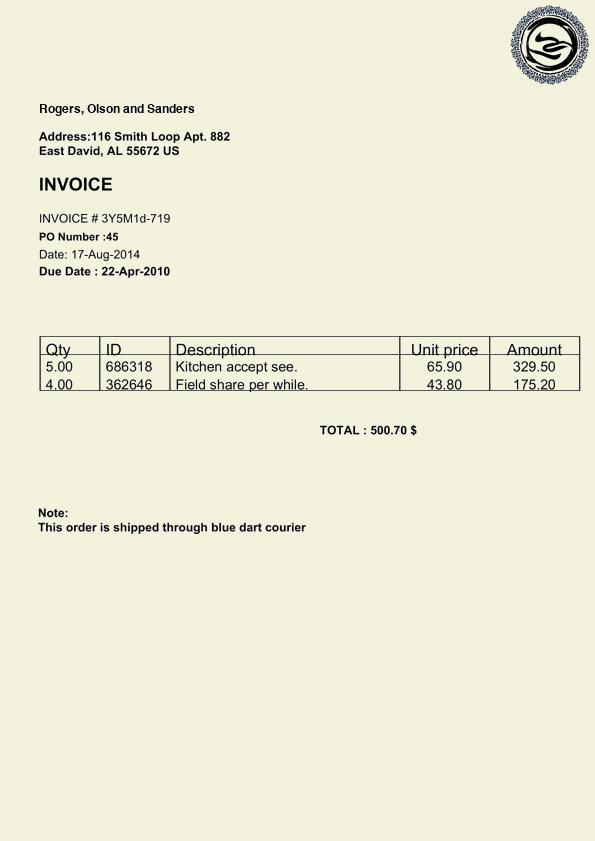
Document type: Invoice